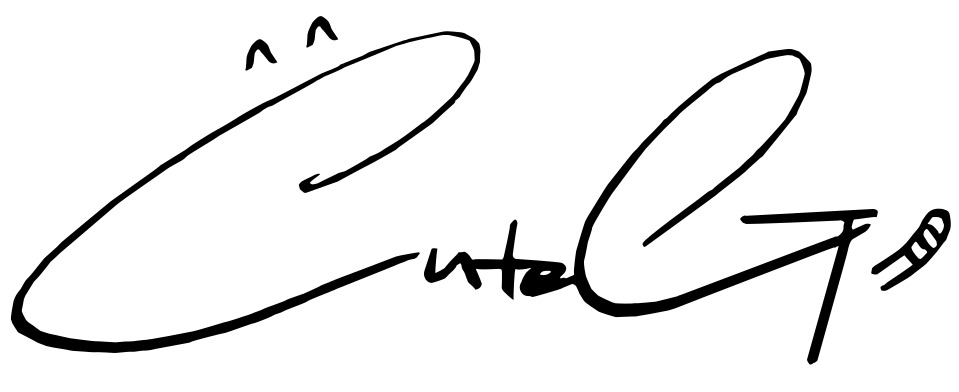
Signature of: cuteg